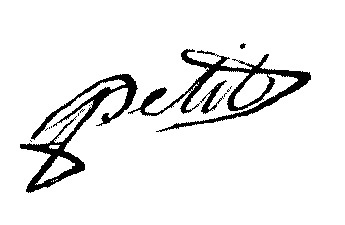
Signature of: alexandre françois augustin petit